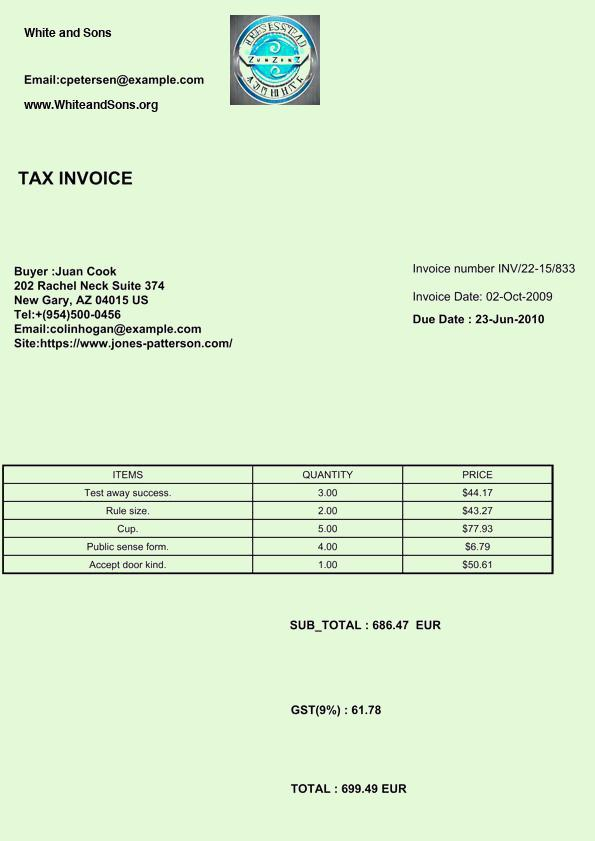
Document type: Invoice